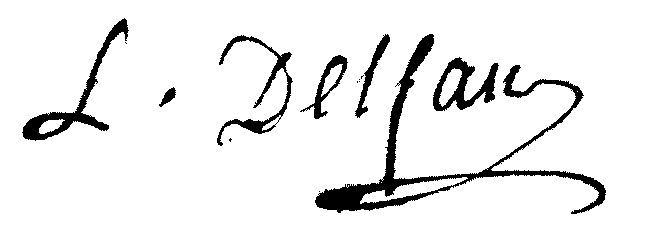
Signature of: guillaume antoine delfaud